Question: What do the imaging results show?
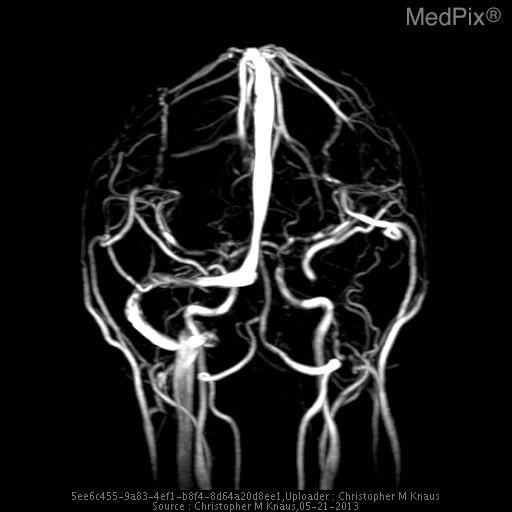
Answer: The imaging shows The vein of Galen, straight sinus, and dominant left transverse venous dural sinus are particularly hyperattenuating, and apparently prominent in caliber.

The superior sagittal sinus is notably less hyperattenuating and is normal in appearance.  The right transverse dural venous sinus is hypoplastic.

Gray/white matter discrimination is preserved.  There is no evidence for infarction or intracranial hemorrhage.  There are no brain masses or mass effect.  There is no hydrocephalus.

The skull is intact.  The partially imaged aerated portions of the skull base are free of significant effusions..

Impression: The vein of Galen, straight sinus, and dominant left transverse venous dural sinus are all particularly hyperattenuating and apparently prominent in caliber, all very concerning for thrombosis. 3D reconstruction has been rotated so that we view this from the posterior aspect.  (Pts right is on the left of the image.).